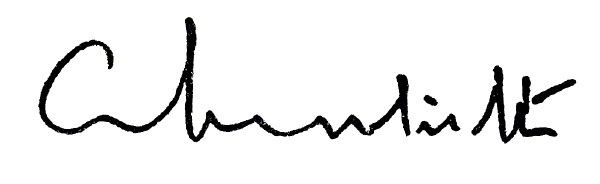
Signature of: abul maal abdul muhith